Question: How does the patient history play a role?
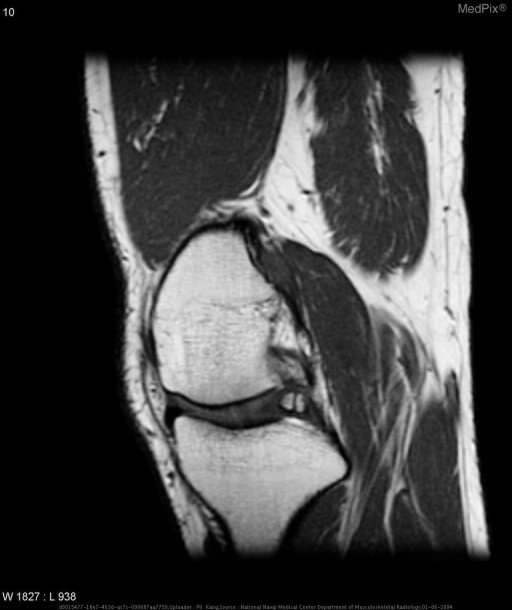
Answer: The patient's history of 39 year-old male with chronic history of left lateral knee pain and locking. is key in understanding the case.